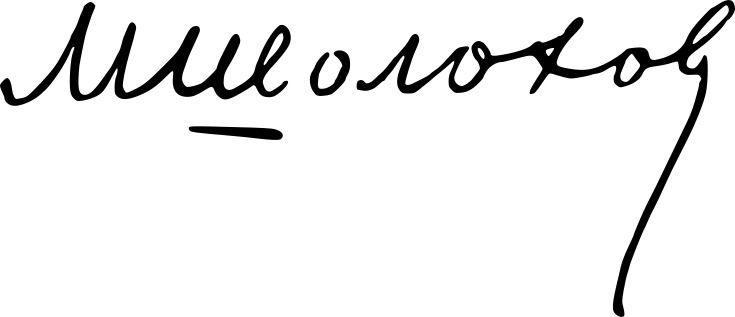
Signature of: mikhail sholokhov